Question: What appears to be the issue?
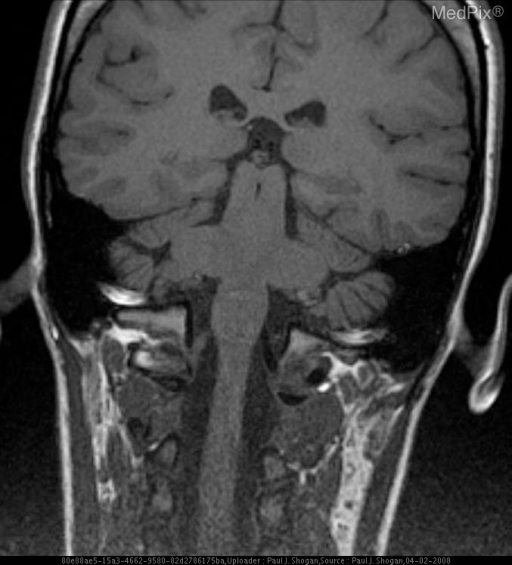
Answer: The findings suggest Occlusion of the right vertebral artery at the C1-2 level with subacute infarction of the right lateral medulla oblongata, and chronic infarction of the left flocculonodular lobe, as a result of traumatic chiropractic cervical manipulation.. T1 weighted coronal image reveals absent flow void and hyperintense thrombus (clot) within the right vertebral artery at the level of C1-2 in the right paramedullary cistern.  The left vertebral artery reveals normal signal related flow void.. The patient might have a history of 28 y.o. woman, four months postpartum, with onset of neck pain, severe vertigo associated with severe vomiting, anesthesia of the right hemi-facial region and loss of sensation in the region of the left upper and lower extremities immediately following cervical chiropractic manipulation.  The patient was unsuccessfully treated for vertigo associated with Meniere’s disease. The patient underwent a second cervical chiropractic treatment 15 days later, and presented with recurrent severe vertigo and associated hemi-anesthesia and difficulty phonating.  Imaging was obtained one month following the initial chiropractic treatment.